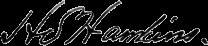
Signature of: hamilton s hawkins